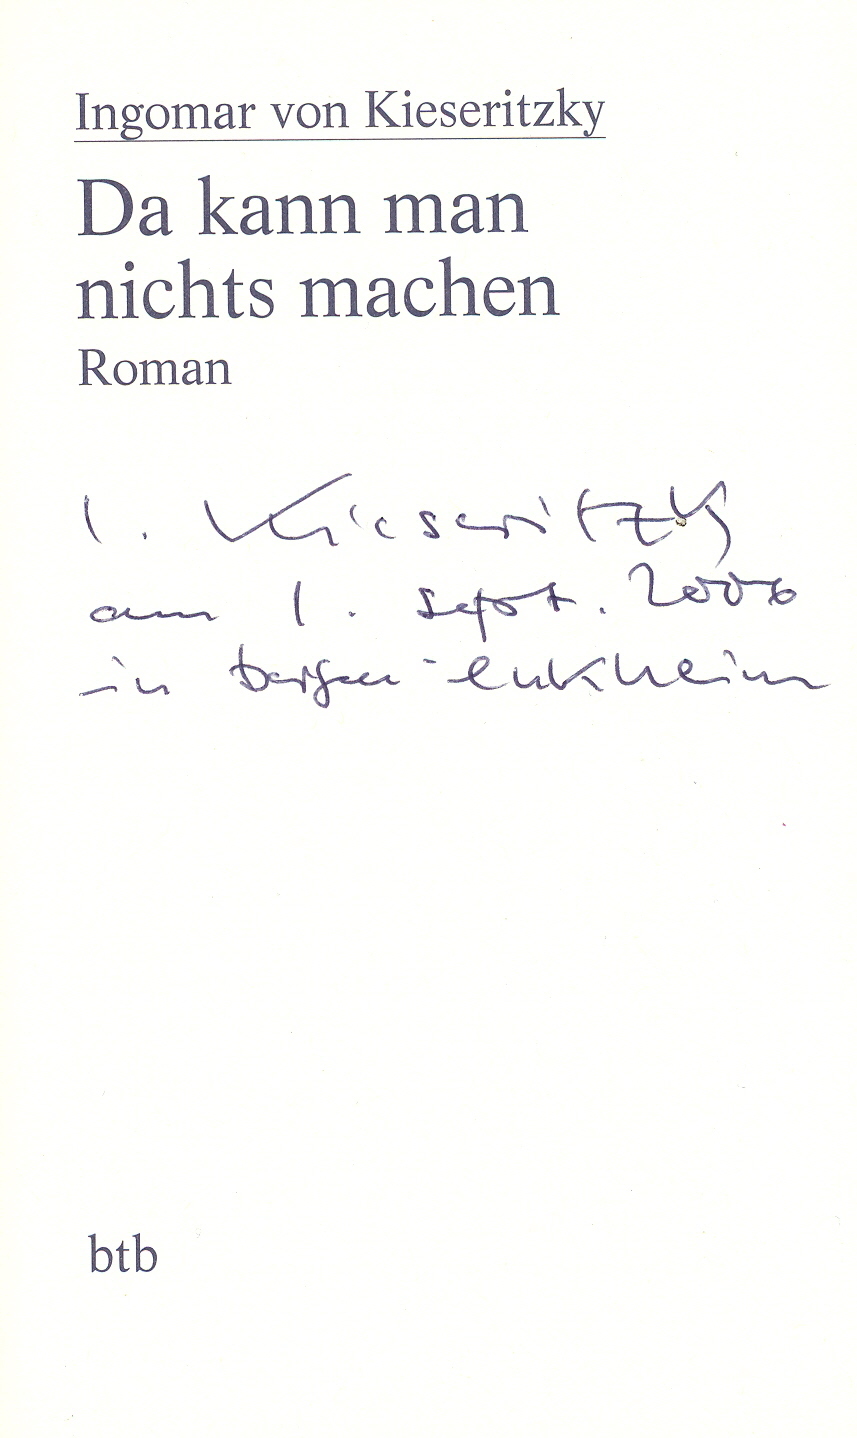
Signature of: ingomar von kieseritzky